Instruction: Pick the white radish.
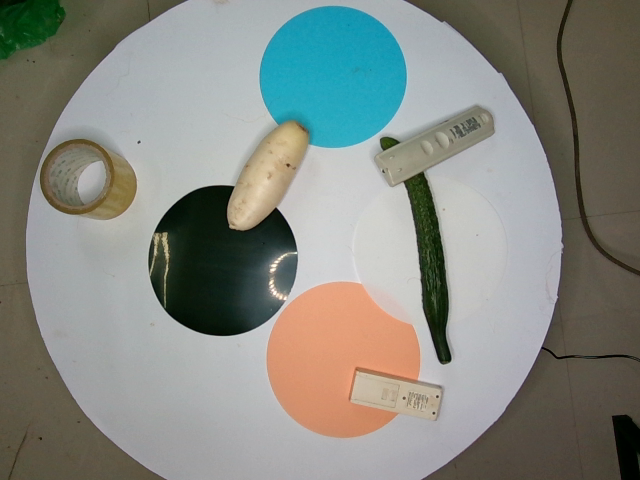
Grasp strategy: vertical